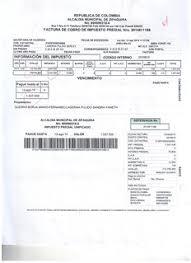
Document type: Invoice